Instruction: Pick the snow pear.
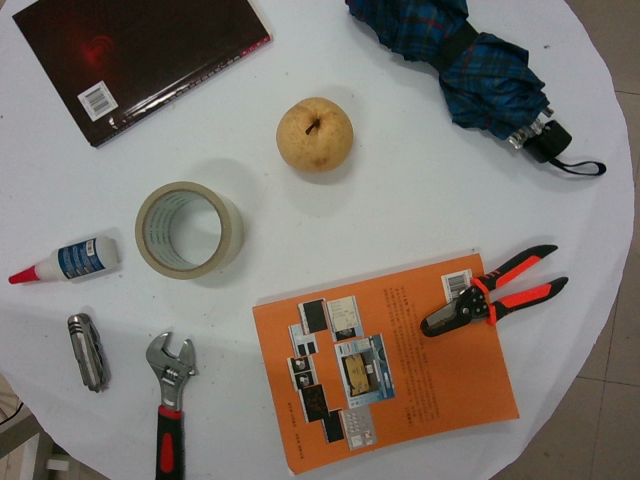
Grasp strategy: vertical